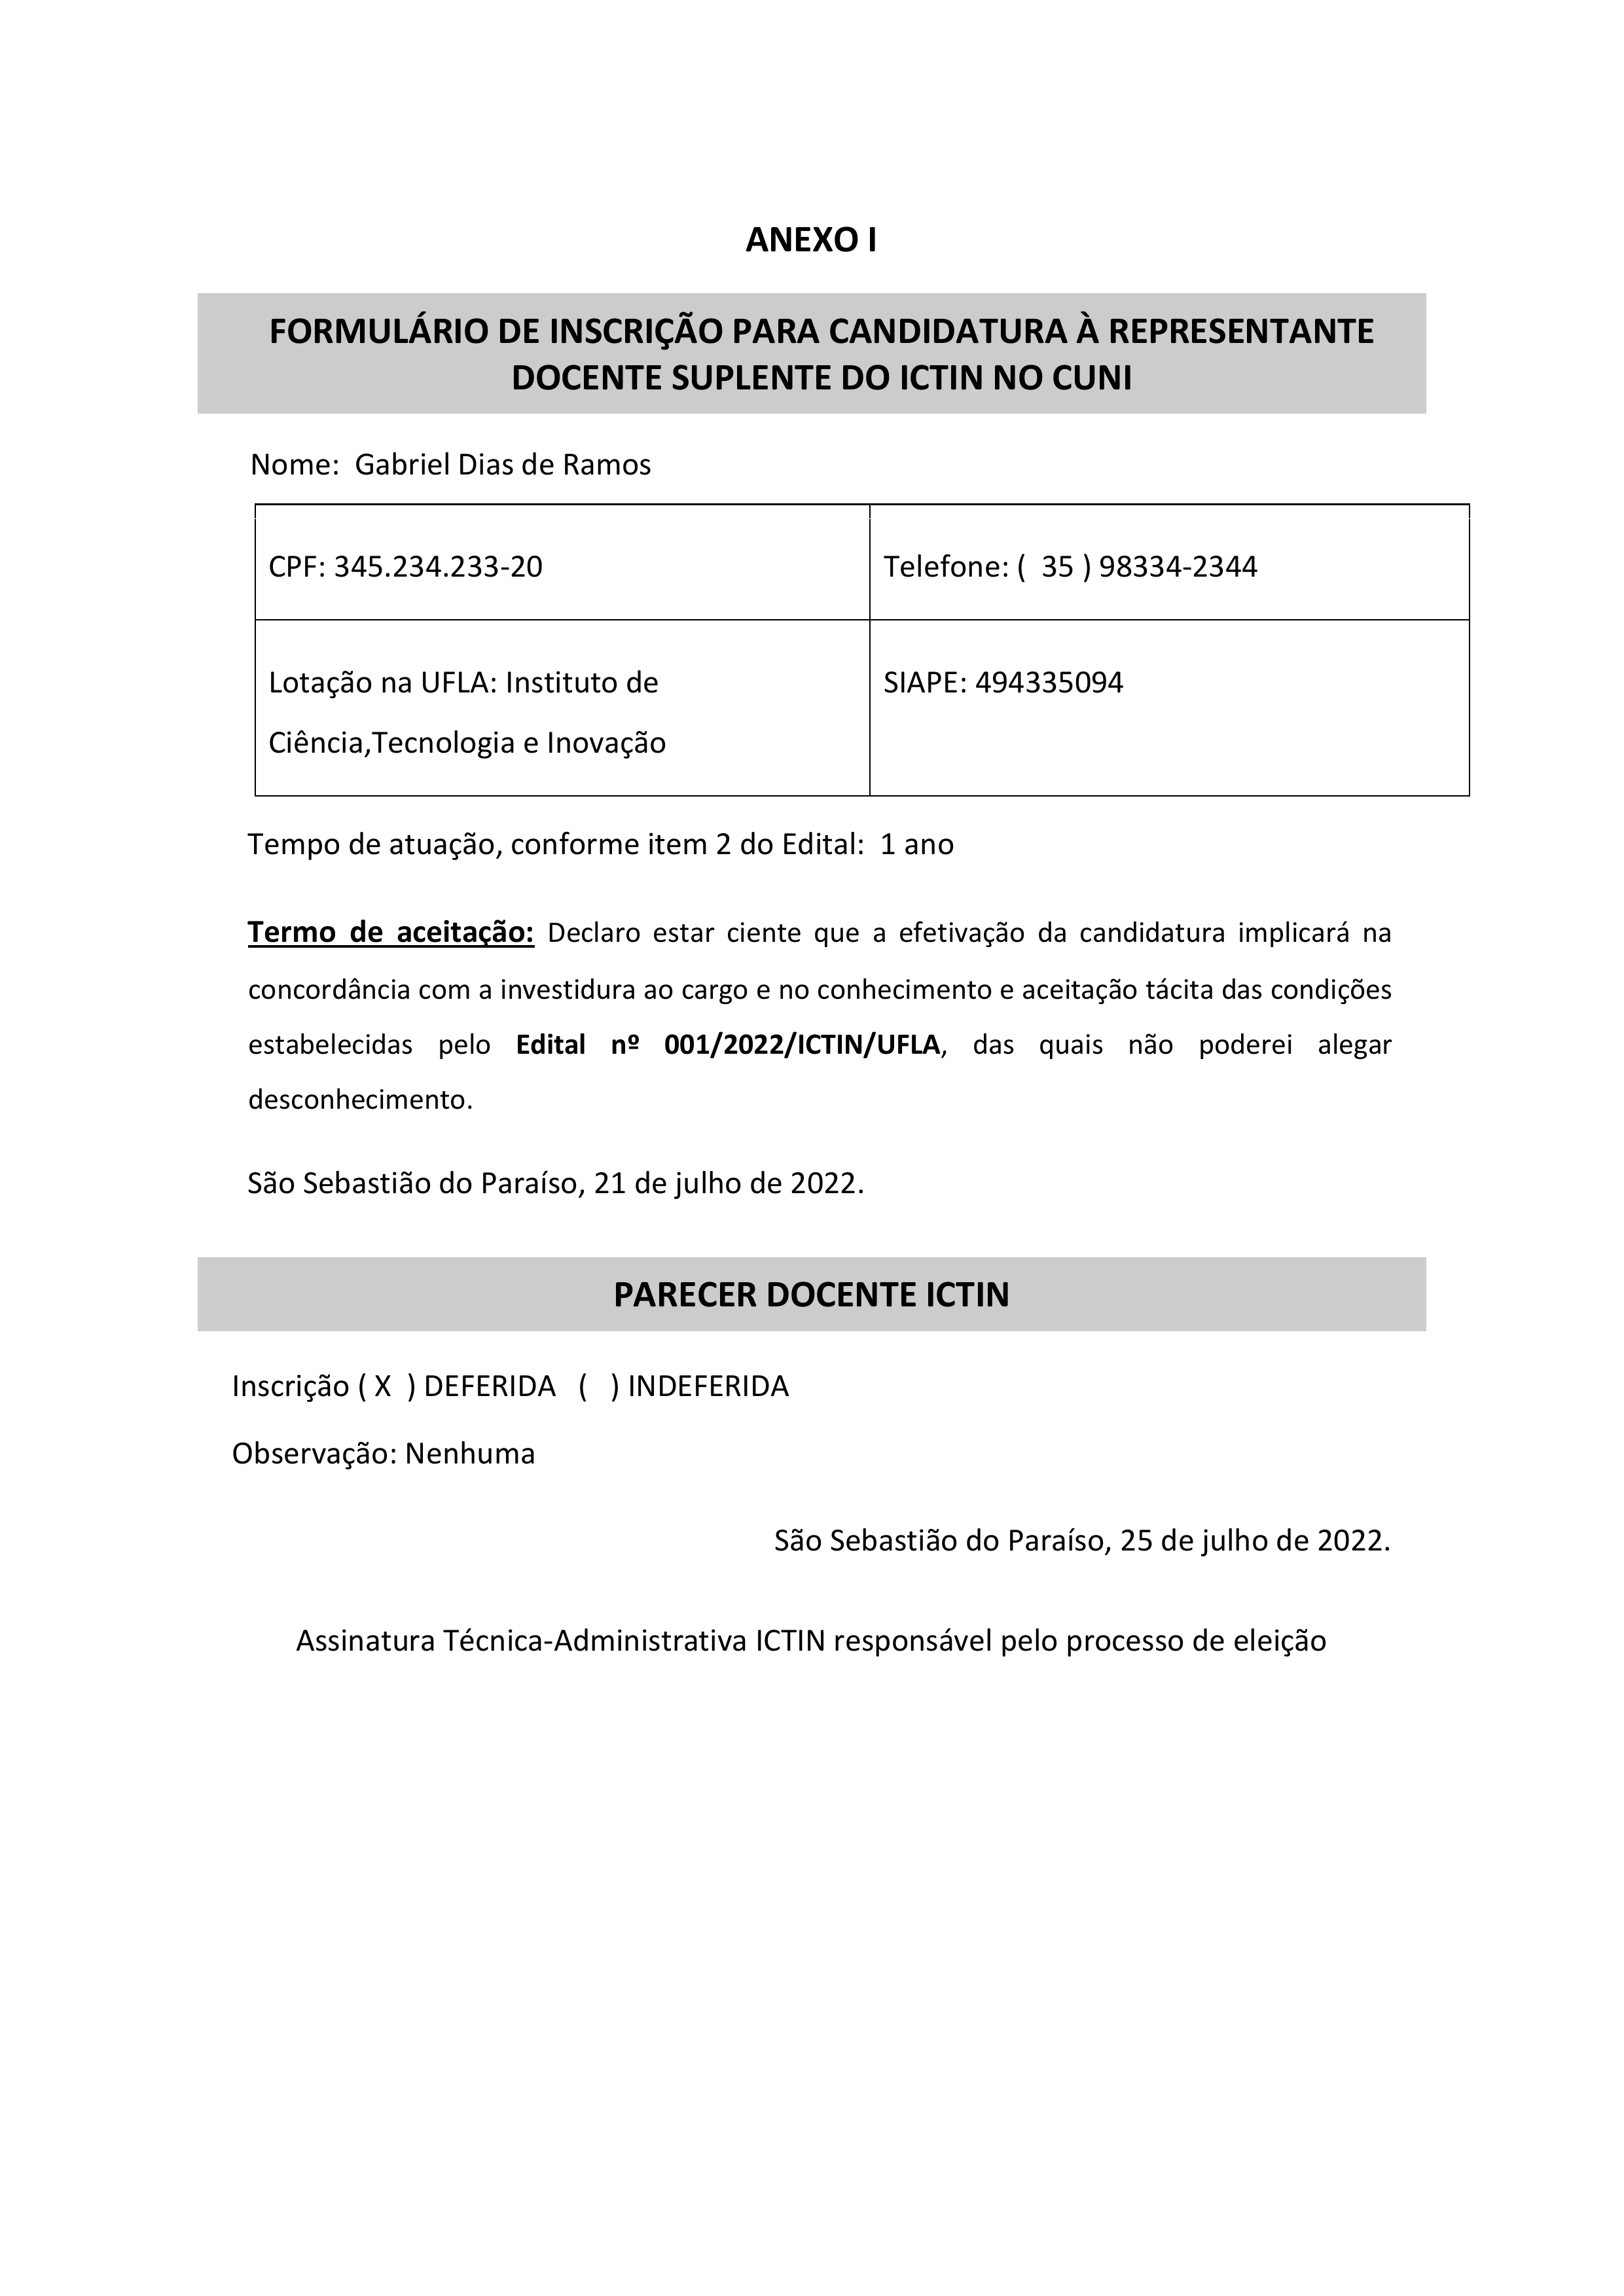
ANEXO I
FORMULÁRIO DE INSCRIÇÃO PARA CANDIDATURA À REPRESENTANTE DOCENTE SUPLENTE DO ICTIN NO CUNI
Nome:
Gabriel Dias de Ramos
Telefone:
(35) 98334-2344
CPF:
345.234.233-20
Lotação na UFLA:
Instituto de Ciéncia,Tecnologia e Inovação
SIAPE:
494335094
Tempo de atuação, conforme item 2 do Edital:
1 ano
Termo de aceitação: Declaro estar ciente que a efetivação da candidatura implicará na concordância com a investidura ao cargo e no conhecimento e aceitação tácita das condições estabelecidas pelo Edital nº 001/2022/ICTIN/UFLA, das quais não poderei alegar desconhecimento.
São Sebastião do Paraíso, 21 de julho de 2022.
PARECER DOCENTE ICTIN
Inscrição
() INDEFERIDA
DEFERIDA
(X)
Observação:
Nenhuma
São Sebastião do Paraíso, 25 de julho de 2022.
Assinatura Técnica-Administrativa ICTIN responsável pelo processo de eleição